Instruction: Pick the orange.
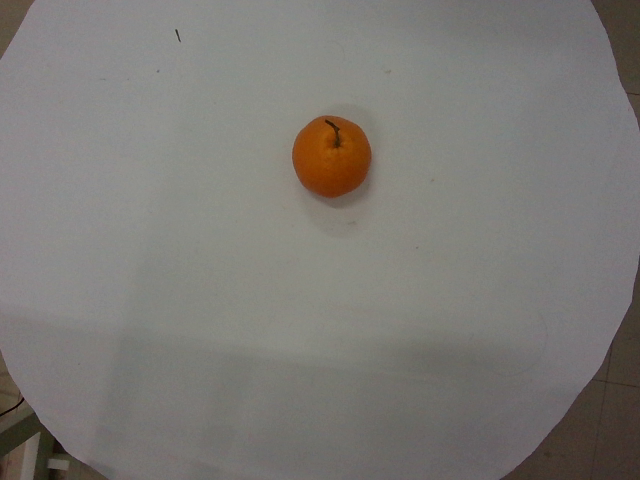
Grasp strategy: vertical